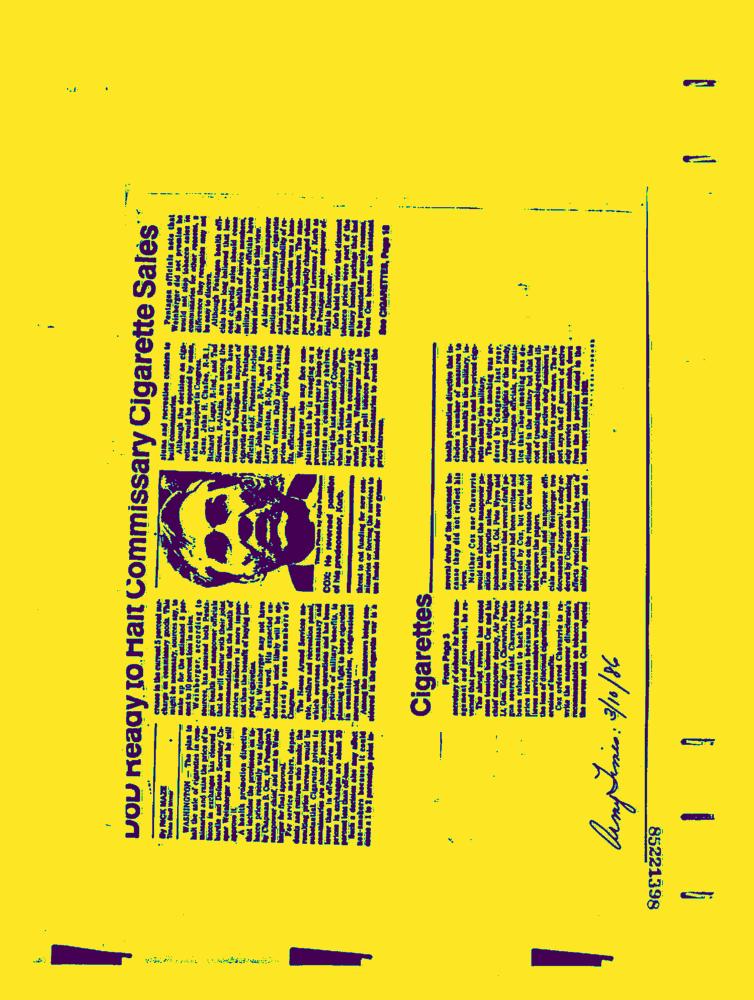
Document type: News-Article